Question: What was observed in the imaging?
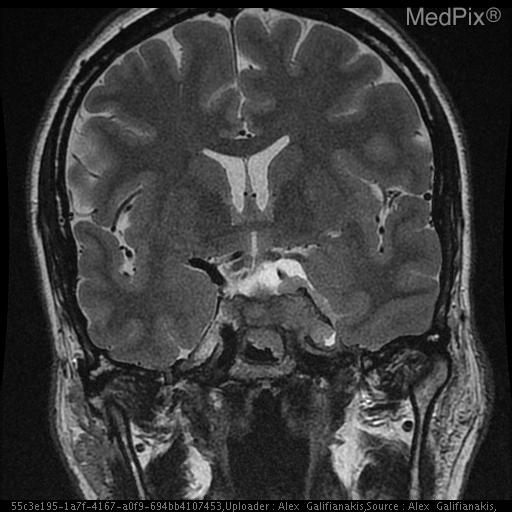
Answer: The imaging shows Avidly enhancing suprasellar mass distinct from the pituitary measuring approximately 3.3 x 2.5 x 3.5 cm. The mass surrounds the left cavernous internal carotid artery extending into the medial aspect of the right cavernous sinus.

The tumor extends anteriorly to the left orbital apex.  There is suprasellar and pontine cistern extension also coursing along the posterior margin of the majority of the clivus. There is posterior extension of the mass surrounding the left 5th cranial nerve involving Meckel's cave as well as surrounding the cisternal portion of the 5th cranial nerve. The mass extends to but not definitely within the left foramen ovale involving the left foramen rotundum as well. The mass abuts the left margin of the basilar artery and the left anterior margin of the mid brain. It extends into the posterior-superior aspect of the sphenoid sinus as well.

A fluid intensity, non-enhancing structure is seen along the posterior margin of the above described mass filling the superior pontine cistern with extension into the left suprasellar cistern measuring 2.3x1.5x1.2 cm. The mass involves the left cavernous sinus, surrounds the carotid, and extends forward to the orbital apex, and backward to the tentorium and clivus..